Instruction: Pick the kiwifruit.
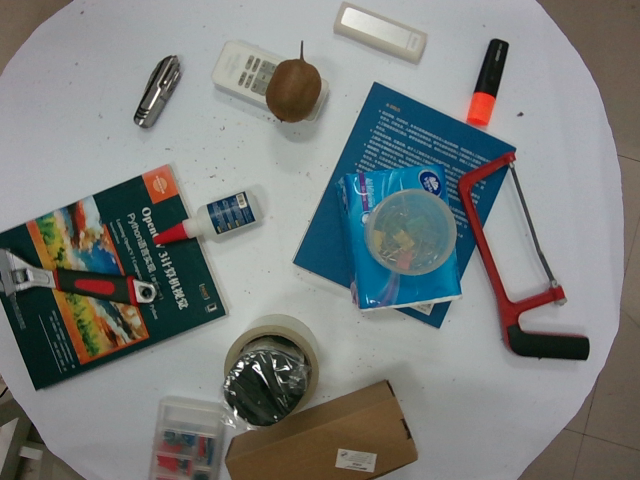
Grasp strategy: vertical